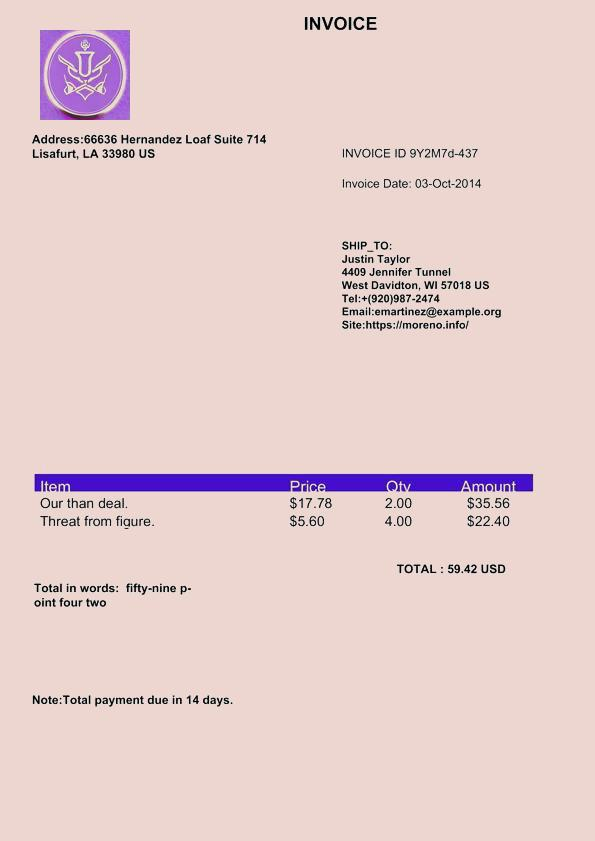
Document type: Invoice